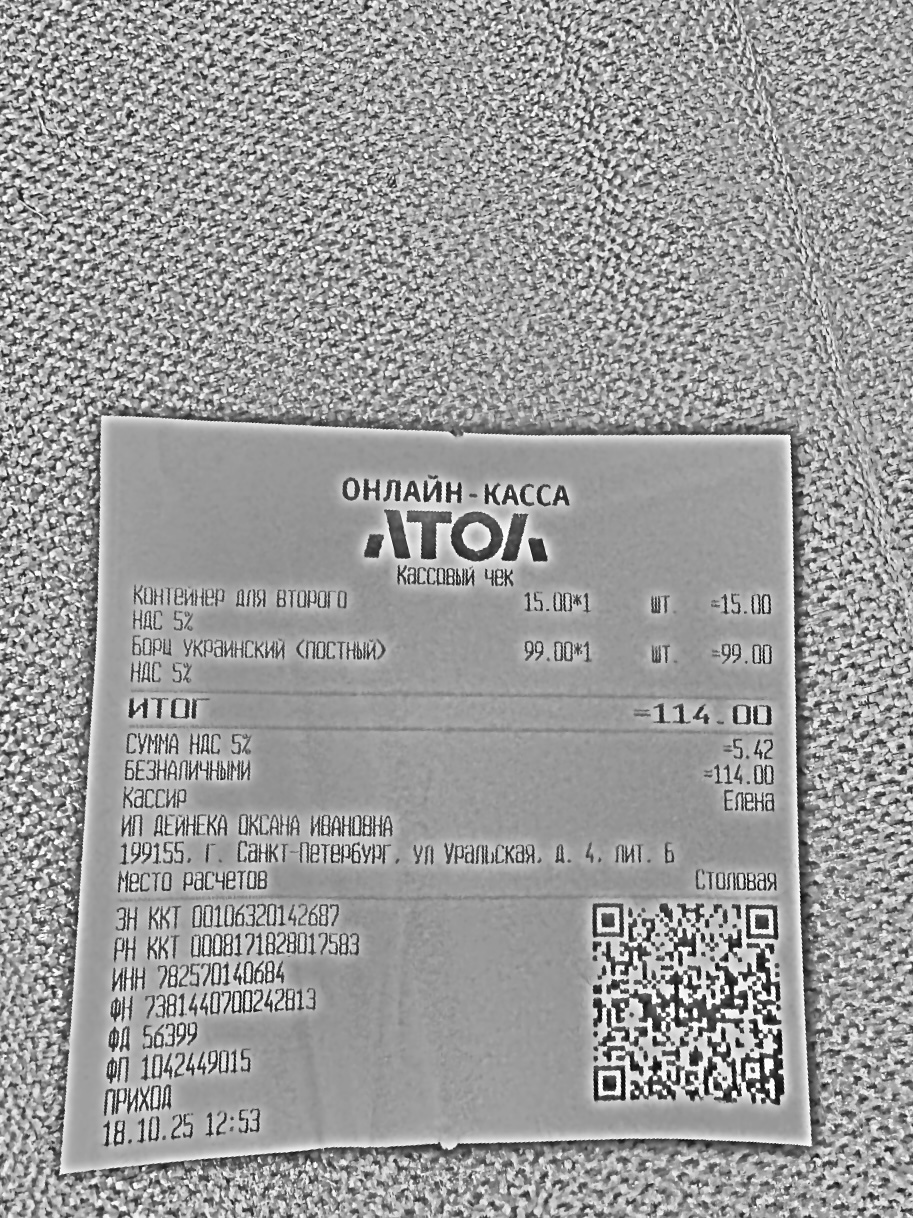
Продавец: ИП ДЕЙНЕКА ОКСАНА ИВАНОВНА
ИНН: 782570140684
Дата: 18.10.25
Товары: Контейнер для второго; Борщ украинский (постный)
Количество: 1; 1
Цена: 15.00; 99.00
Сумма: 15.00; 99.00
Итого: 114.00